Question: In what way does the history help explain the case?
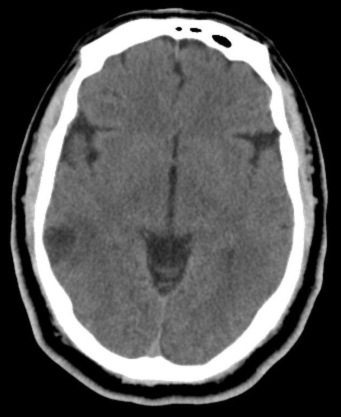
Answer: The patient's history of 43 year old man presents with a new onset of seizures. is key in understanding the case.